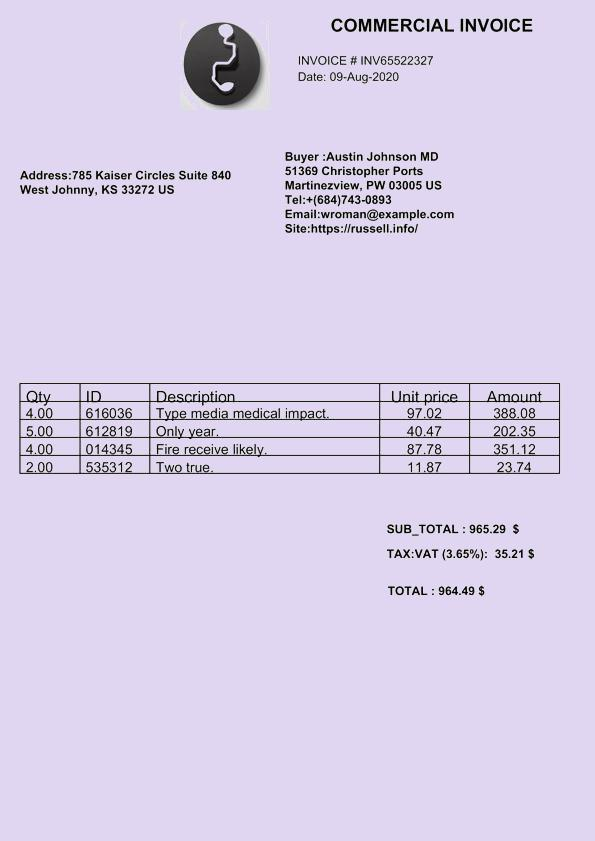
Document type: Invoice